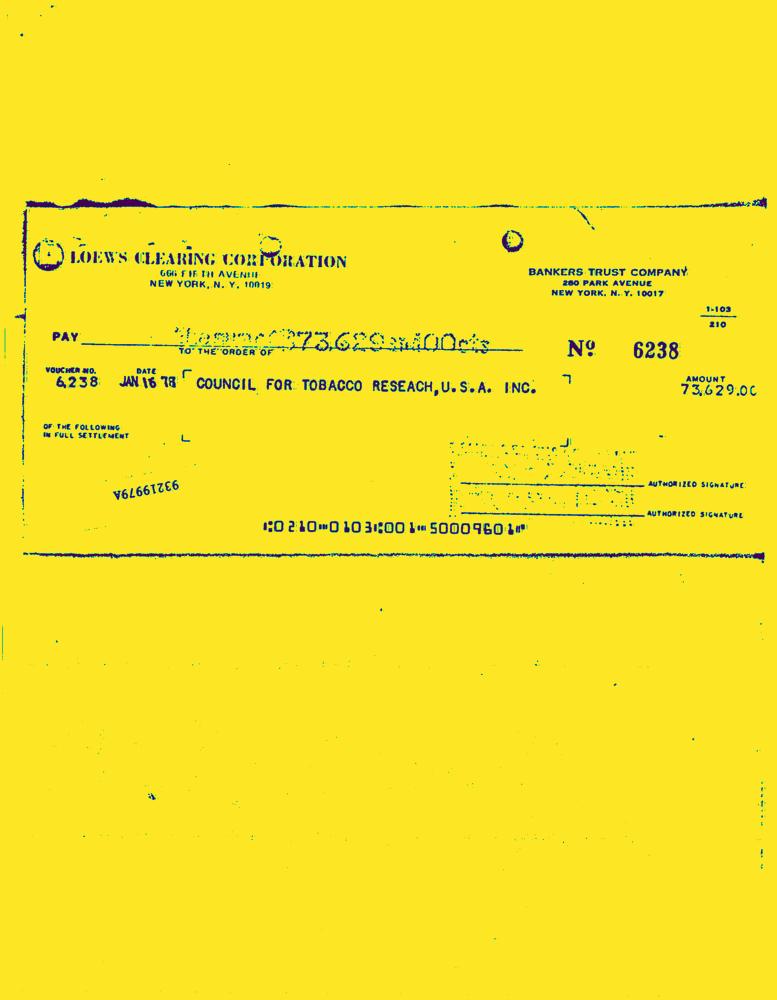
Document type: Invoice-Doc